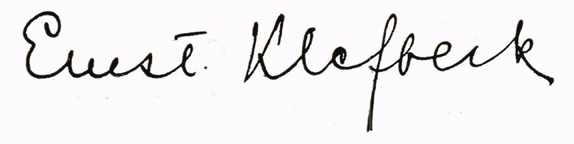
Signature of: ernst klefbeck